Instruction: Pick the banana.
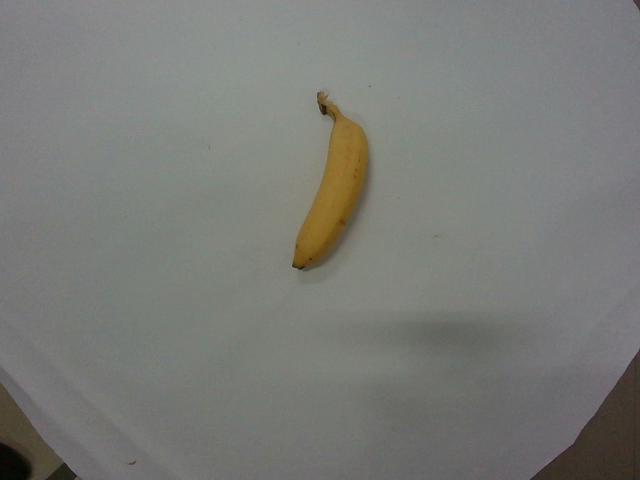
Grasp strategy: vertical